Please extract the written amount, numerical amount, recipient's name, date on the cheque, and the bank's name from the image.
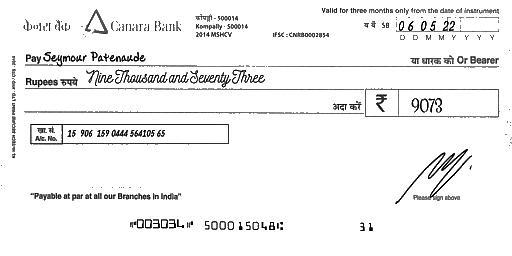
amt_in_words: Nine Thousand and Seventy Three
amt_in_figures: 9073
payee_name: Seymour Patenaude
bank_name: Canara Bank
cheque_date: 06/05/22